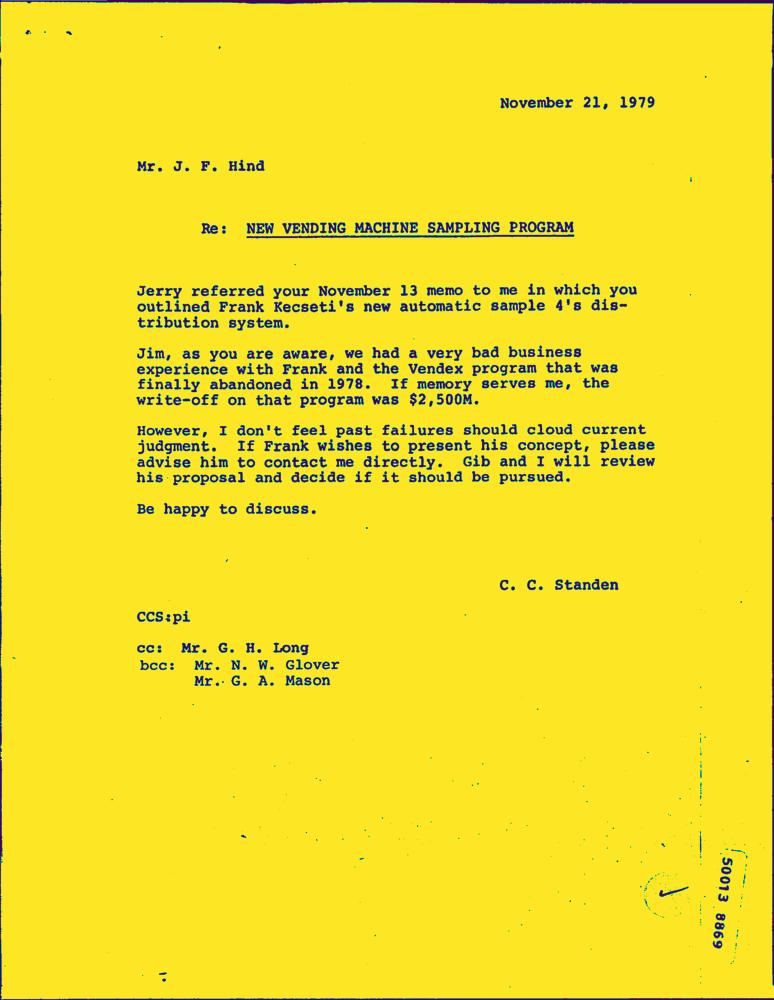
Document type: Letter-Doc